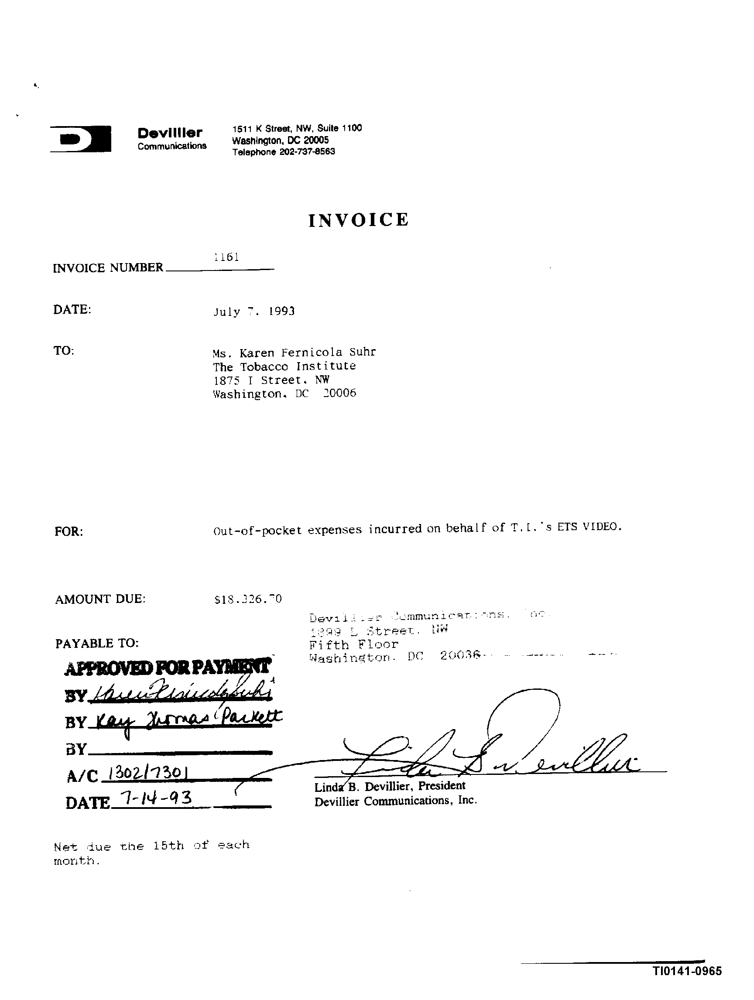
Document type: Invoice